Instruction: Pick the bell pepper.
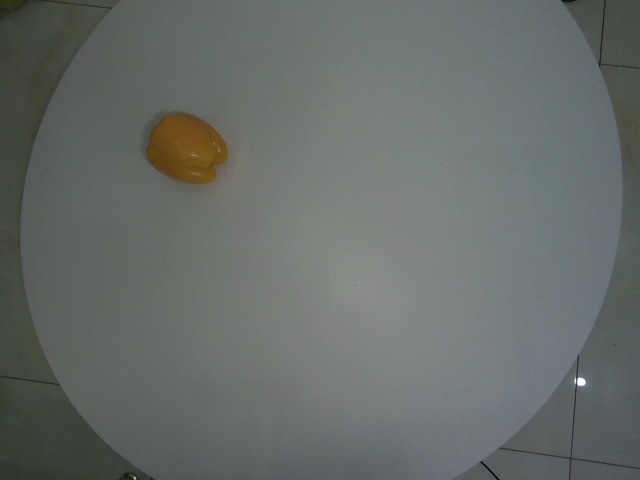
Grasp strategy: vertical